Question: What appears to be the issue?
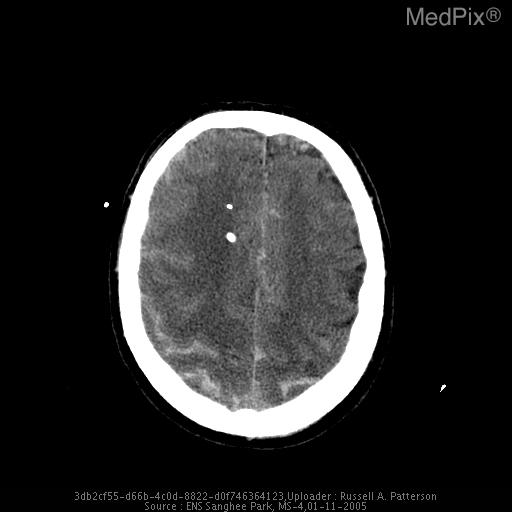
Answer: The findings suggest On non-contrast CT of head, fluid-fluid level with tracking into ventricles noted.  Ventricular catheter on R frontal noted.  Scattered aneurismal subarachnoid hemorrhage seen in sulci.. There is intraventricular and subarachnoid hemorrhage.. The patient might have a history of 64 y.o. male medivac’ed.  Per daughter, pt had a hx of sudden severe HA one month ago.  Seven days ago, pt had LOC.  Ventricular catheter on right frontal placed at outside hospital..